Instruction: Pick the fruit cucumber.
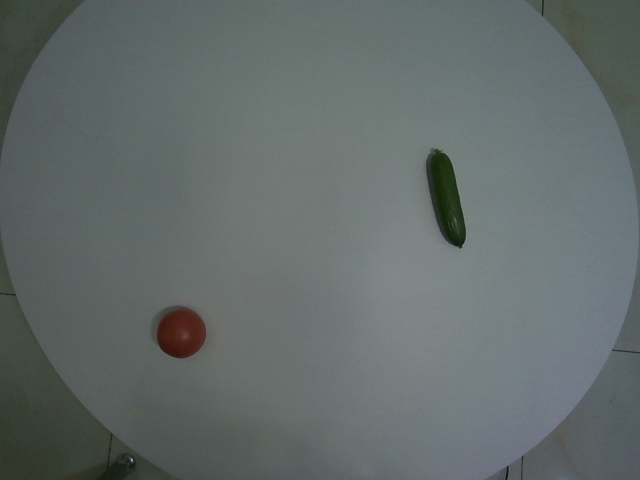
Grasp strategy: vertical